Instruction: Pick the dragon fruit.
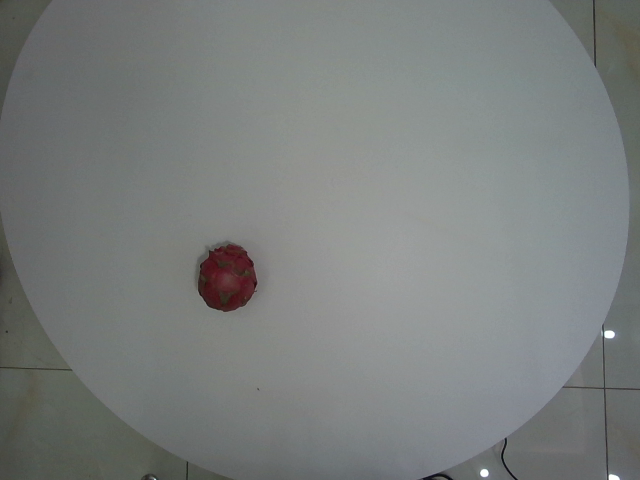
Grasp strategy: vertical